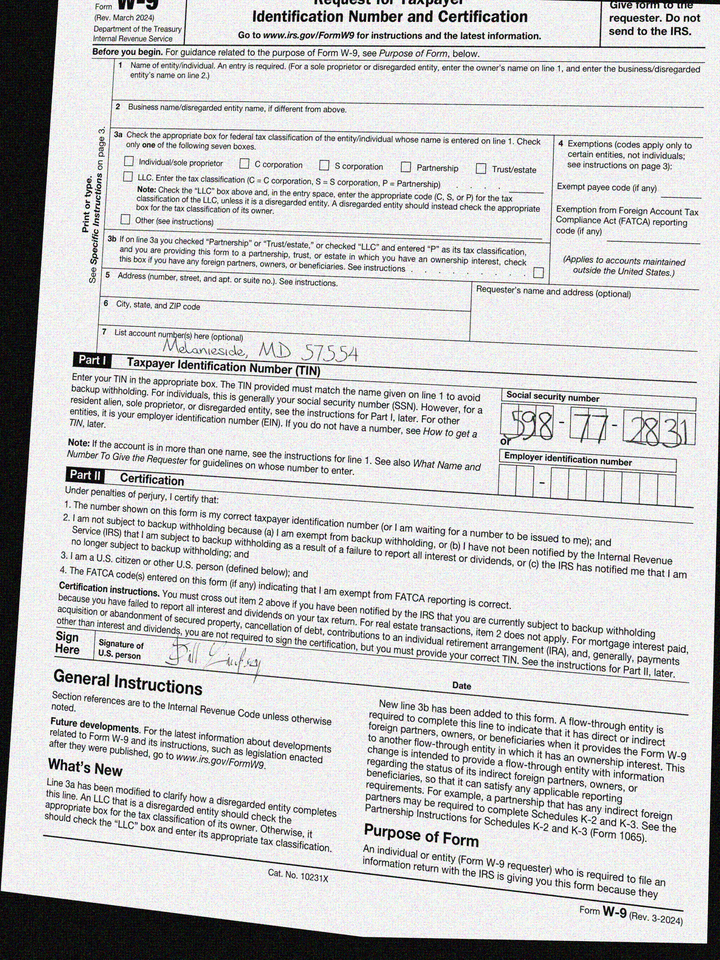
adr2: Melanieside, MD 57554
cbx: no
ssn: 598772831